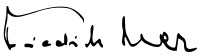
Signature of: friedrich merz